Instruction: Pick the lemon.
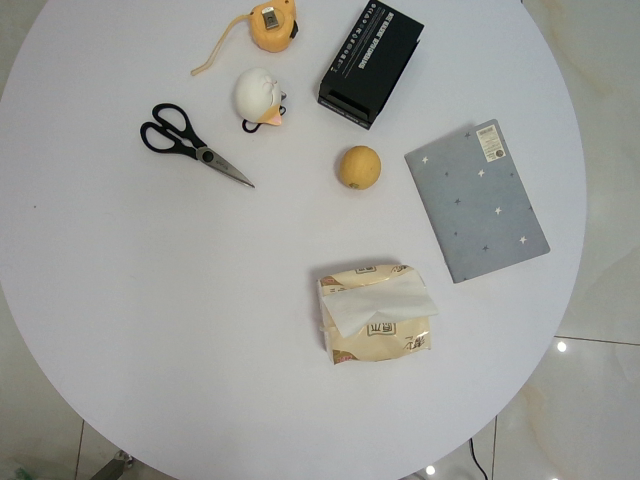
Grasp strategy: vertical